Question: What appears to be the issue?
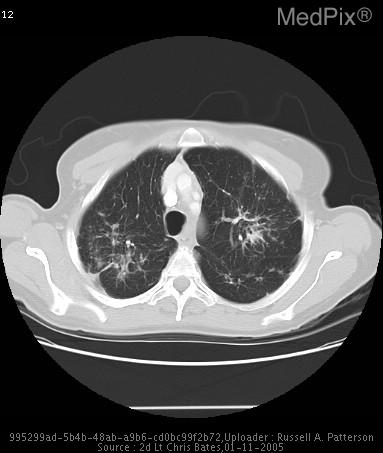
Answer: The findings suggest 1. The parenchyma of the lung demonstrates bilateral upper lobe predominant fibrotic changes with interlobular septal thickening. 2.  Numerous 1 cm nodular densities with in the periphery.
3.  As well as dominant fibrotic masses at the end of the bronchovascular bundle on the right side seen best on image #16 measuring 3.6 cm x 1.7 cm and on the left upper lobe seen best on image #10 measuring 2.4 cm X 1.8 cm with associated traction bronchiectasis, as well as some sparse areas of effected regions within the superior segments of the lower lobes bilaterally as well as the right middle lobe, which appears to have not changed significantly in comparison with the prior CT scan performed on 27 Feb 2002.
4.  No evidence of pleural effusion or pneumothorax.
5.  Mediastinum demonstrates no evidence of lymphadenopathy pathologic by size criteria.
6.  No evidence of axillary lymphadenopathy pathologic by size criteria.. Sarcoidosis. The patient might have a history of History (can include gestational age, or age in days, weeks, months):
70 y/o female for follow up CT scan to monitor for any pulmonary changes due to a recent 15lb weight loss, otherwise asymptomatic..